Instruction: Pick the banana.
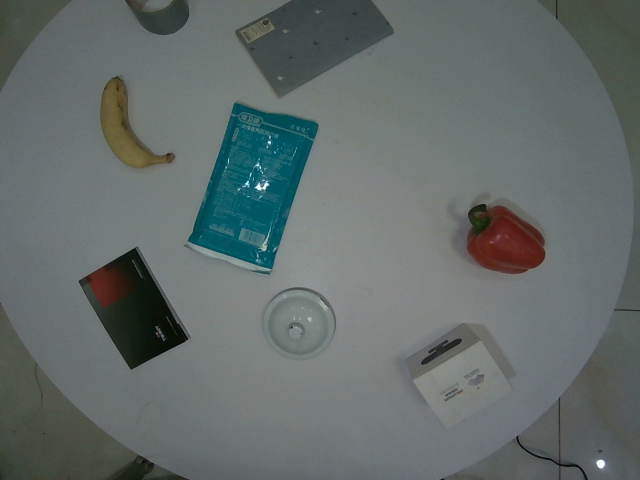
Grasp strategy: vertical